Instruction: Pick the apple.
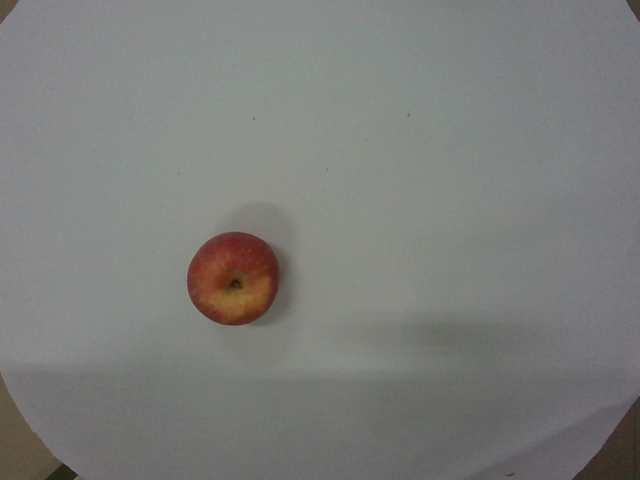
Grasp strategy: vertical